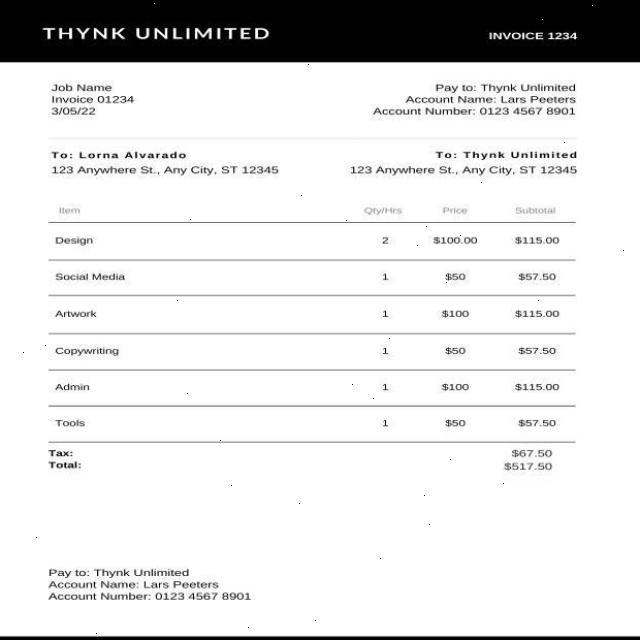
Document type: Invoice